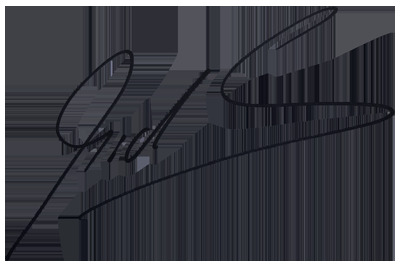
Signature of: mick schumacher